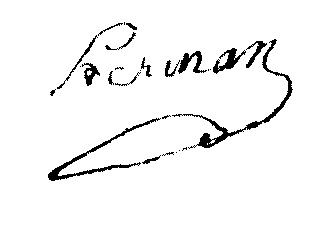
Signature of: françois antoine herman